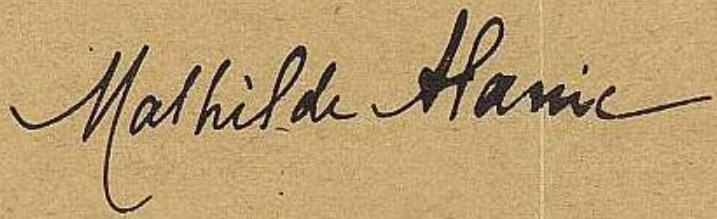
Signature of: mathilde alanic